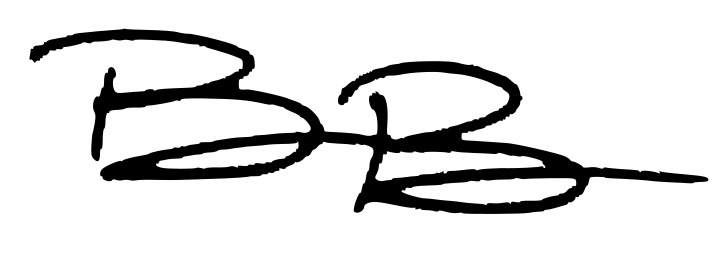
Signature of: benson boone